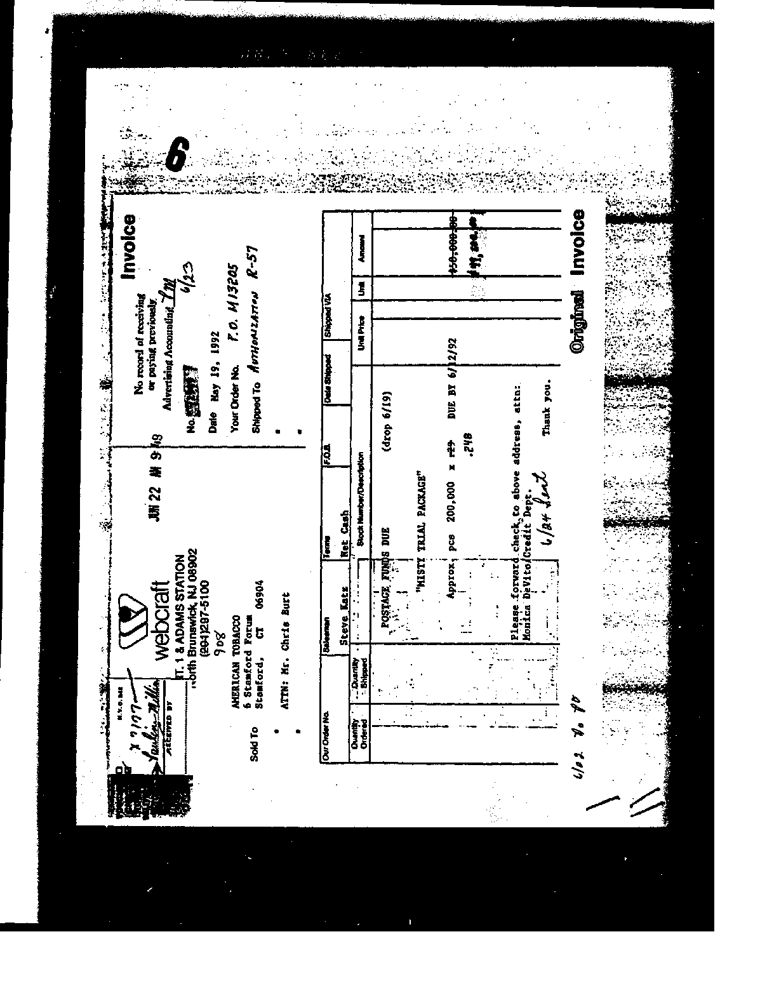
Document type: Invoice